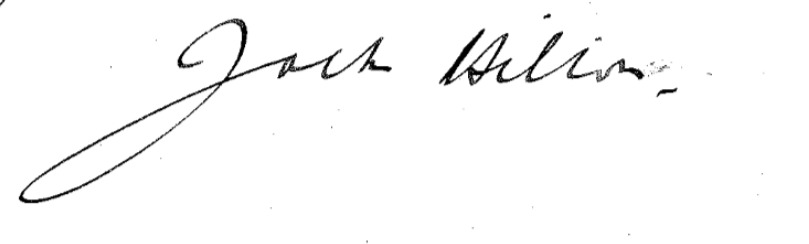
Signature of: jack hilton